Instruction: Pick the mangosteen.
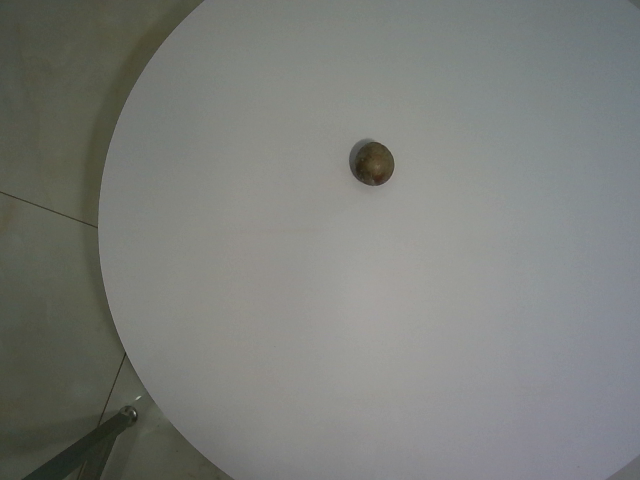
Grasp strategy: vertical